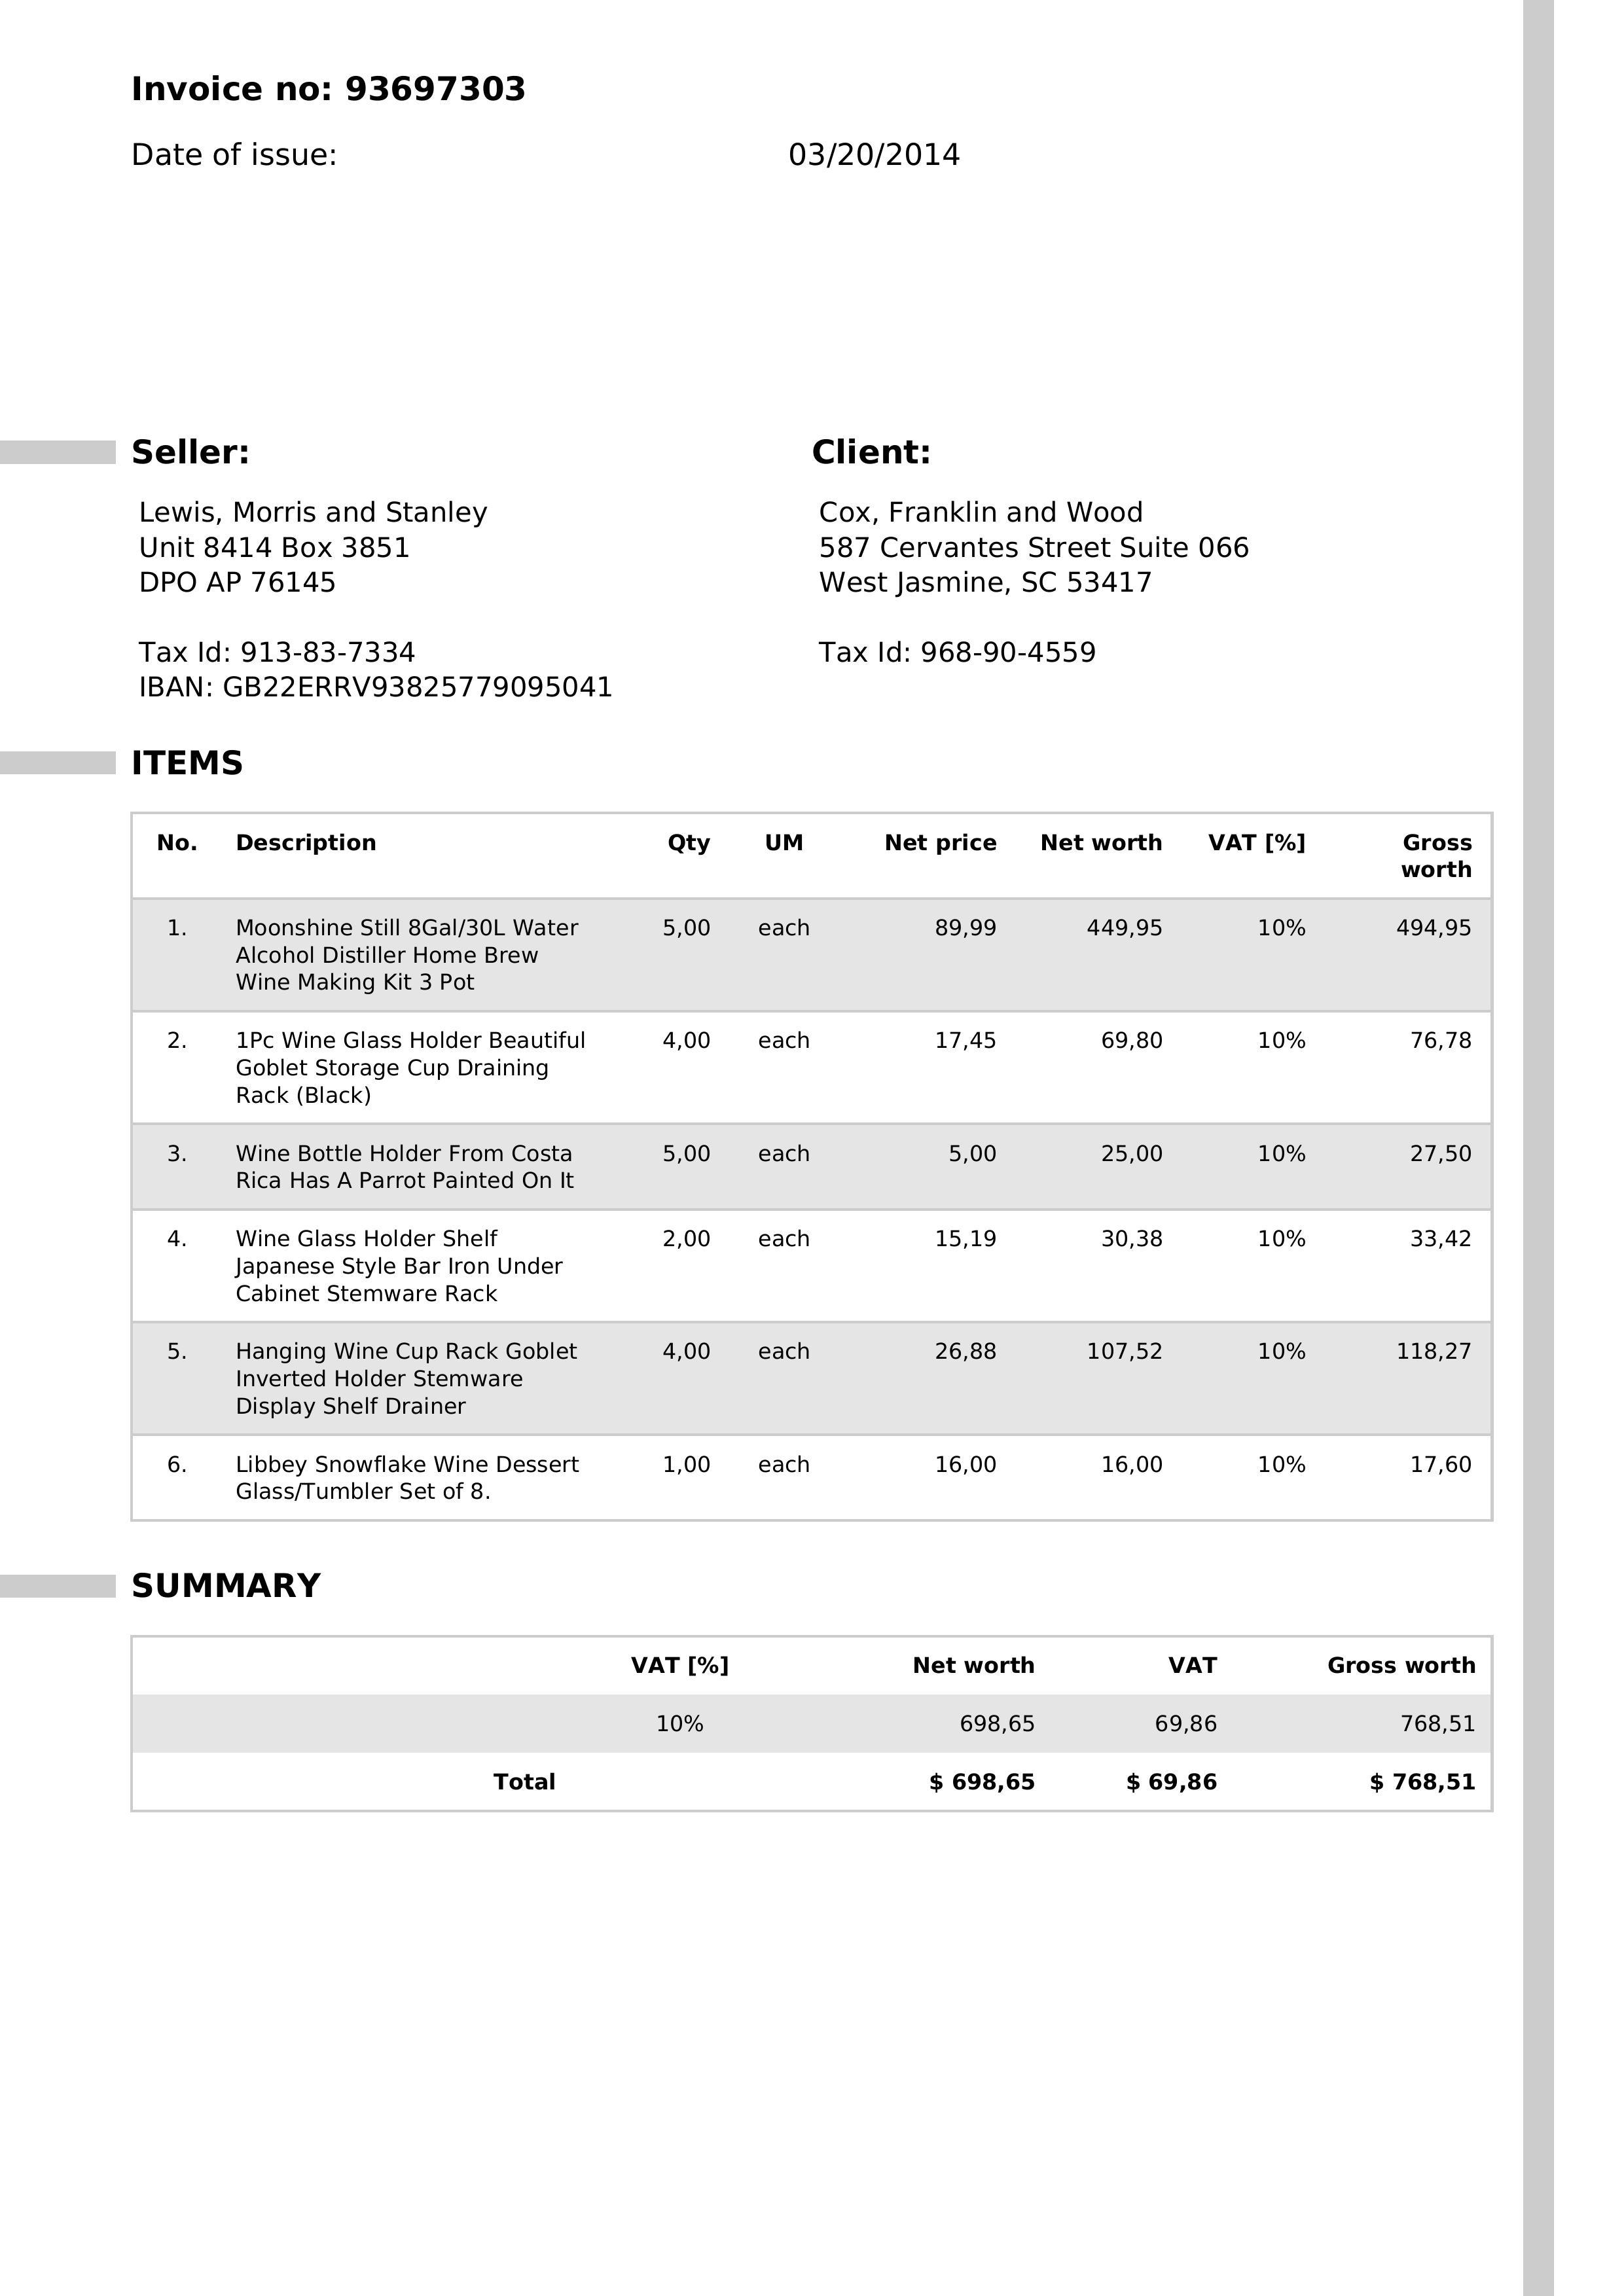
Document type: Invoice